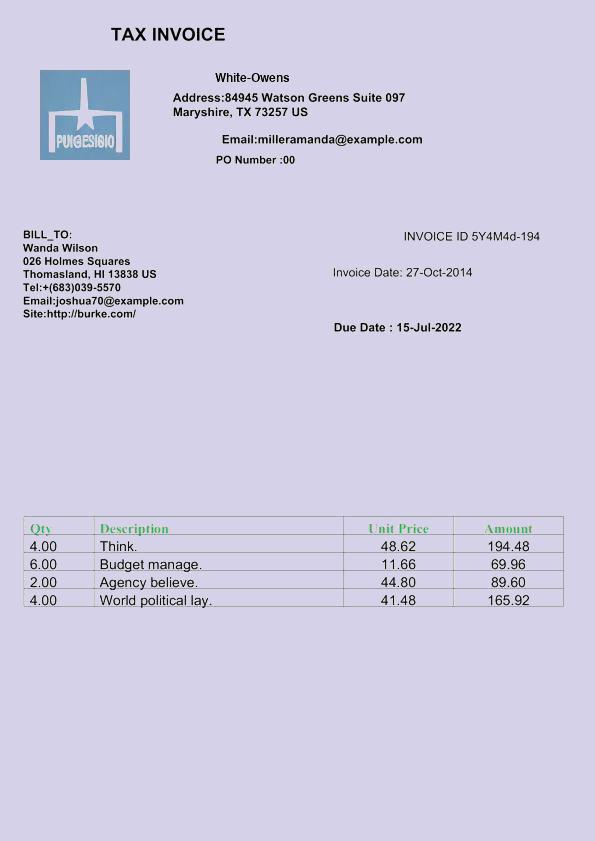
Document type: Invoice